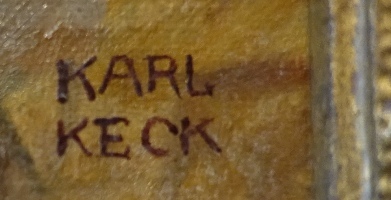
Signature of: karl keck